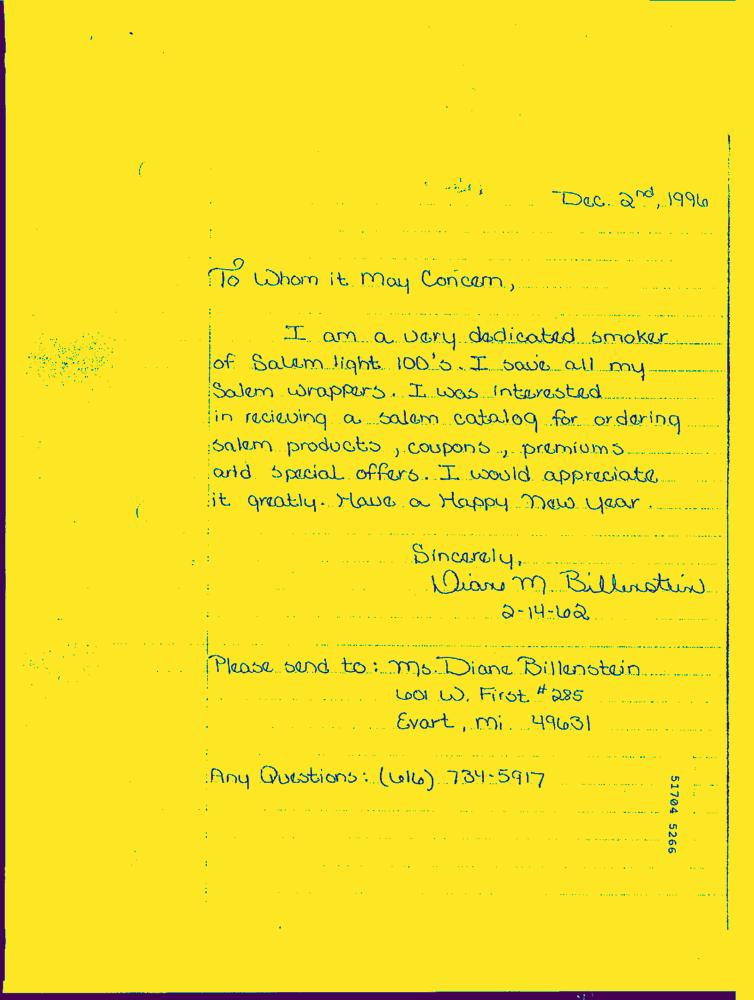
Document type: Hand-Written